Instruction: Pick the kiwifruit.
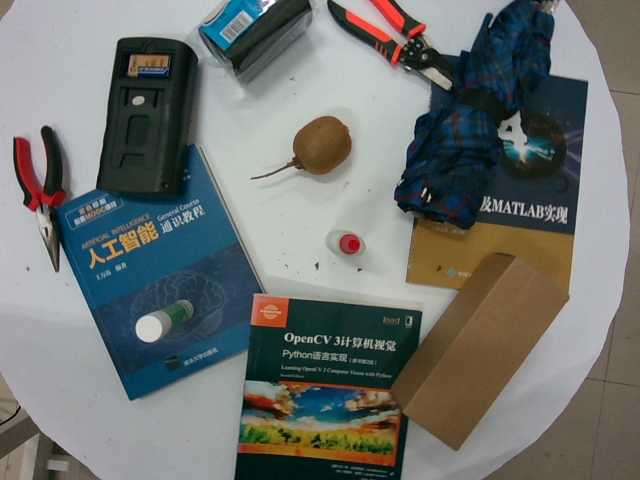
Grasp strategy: vertical